Question: Explain the disease:
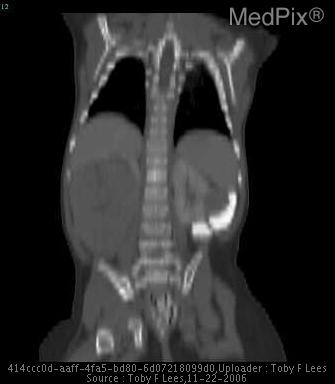
Answer: The disease is discussed as: Wilms tumor or nephroblastoma is the most common childhood abdominal neoplasm; and, is often discovered as an asymptomatic palpable abdominal mass.  This neoplasm accounts for 5% of all childhood malignancies.  Additionally, 10% of patients with Wilms tumor have other associated congenital malformations, including Beckwith Wiedemann syndrome, hemihypertrophy, WAGR syndrome, and other genitourinary abnormalities.

With current multimodal therapy, over 90% of patients recover completely.  Therefore, early detection and staging is essential.  A set of chest and abdominal radiographs are usually obtained to look for mass effect, calcifications, and lung mets.  Ultrasound is the initial study to evaluate the characteristics of the mass.  It is also the preferred study for follow up of the abdominal mass during treatment and post-surgery.  Finally CT with contrast is obtained in suspected Wilms tumor to evaluate extension into surrounding structures, like renal veins.

Of paramount importance is to evaluate the contralateral kidney, since 5-10% of tumors are bilateral.